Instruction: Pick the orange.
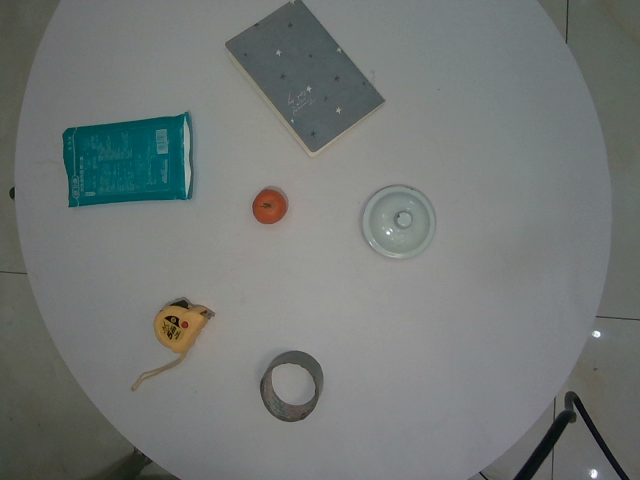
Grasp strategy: vertical